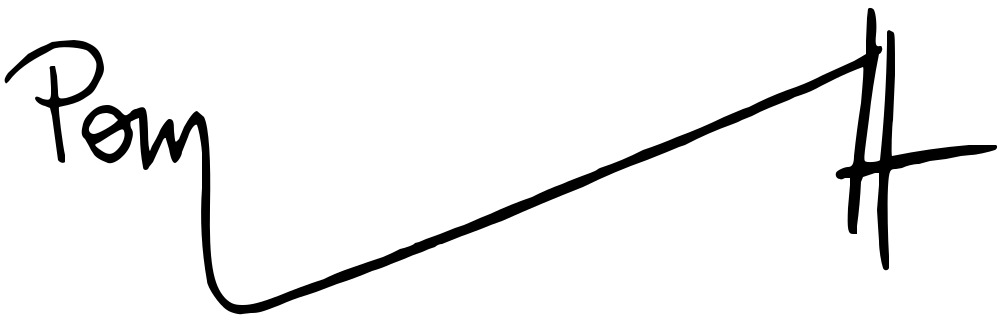
Signature of: pom klementieff